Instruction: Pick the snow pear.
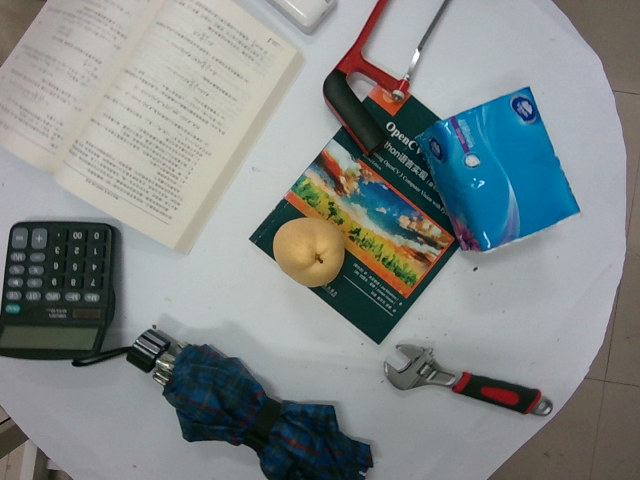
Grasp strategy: vertical